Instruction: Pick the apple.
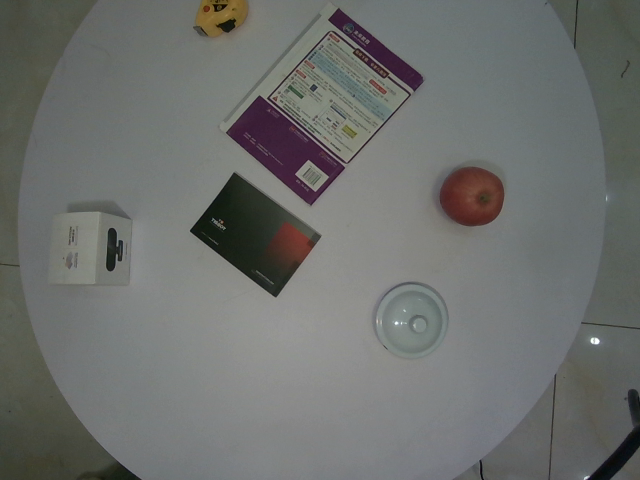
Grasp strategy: vertical